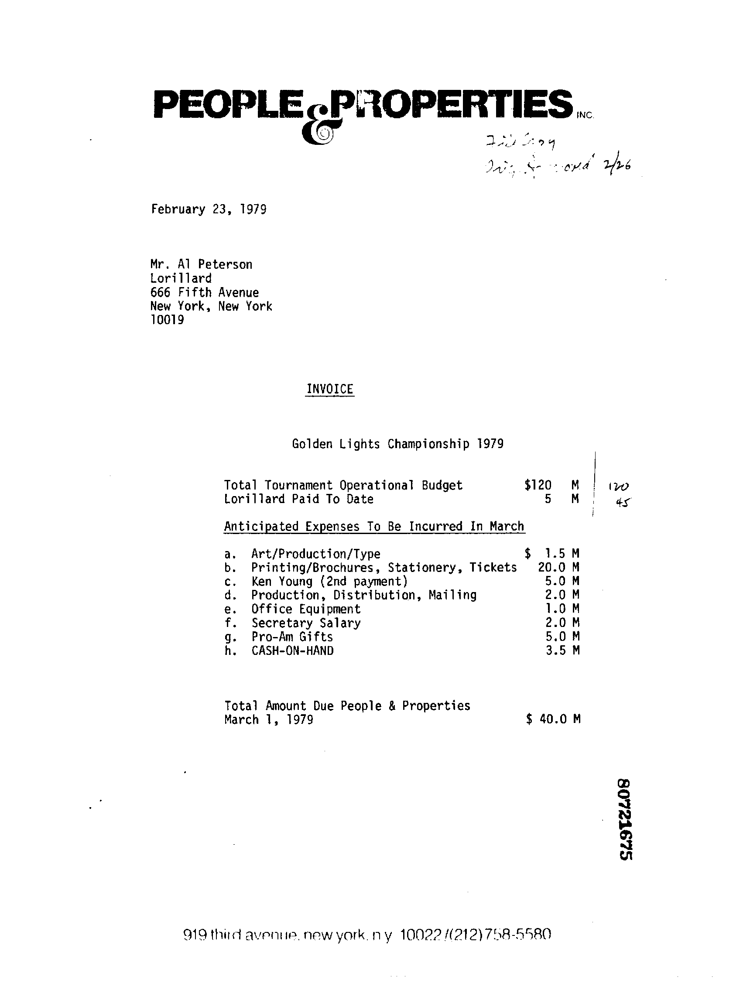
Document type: Invoice